Question: What might the diagnosis be?
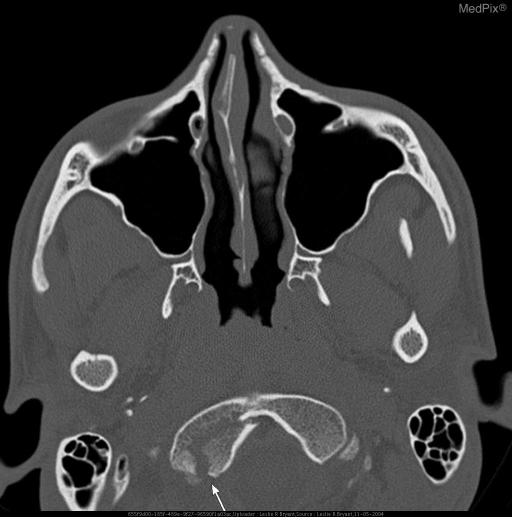
Answer: The possible diagnosis includes Occipital condylar fracture Type I, II, or III.